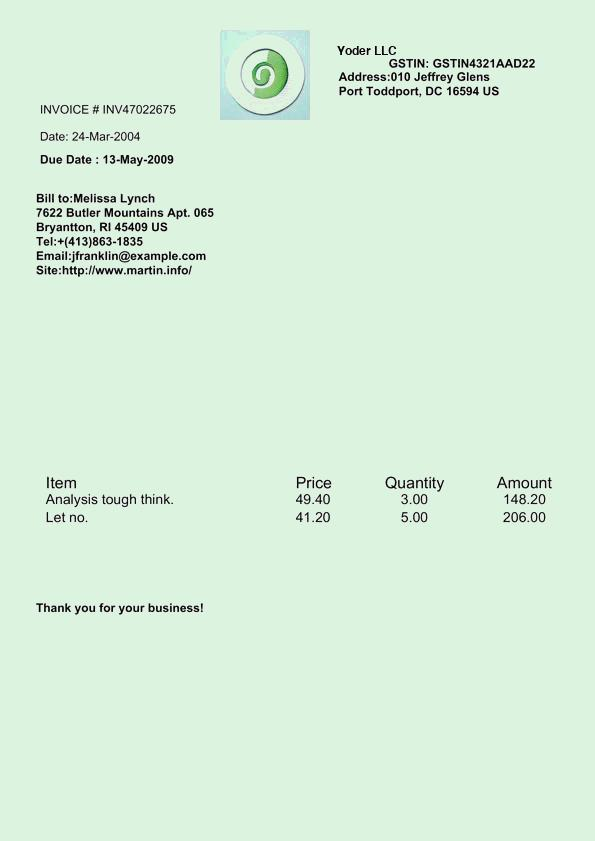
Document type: Invoice